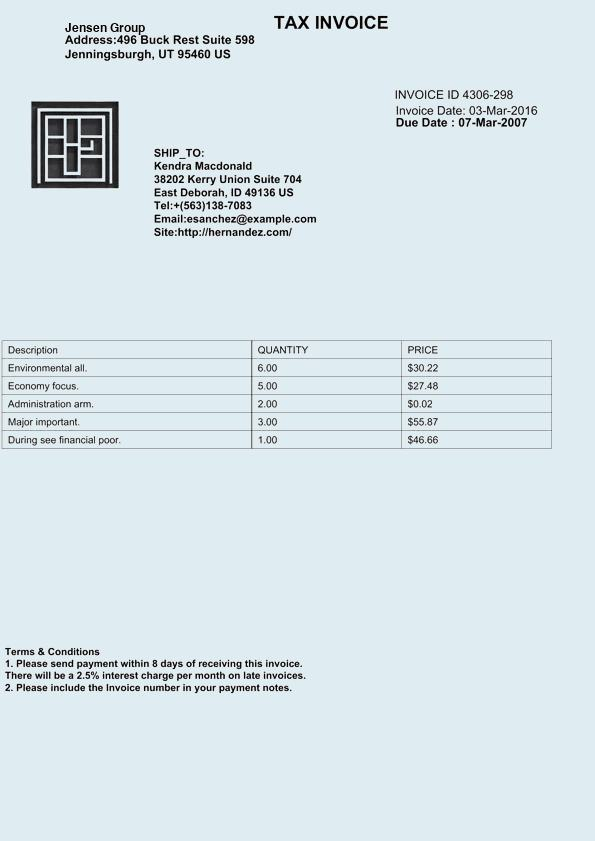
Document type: Invoice